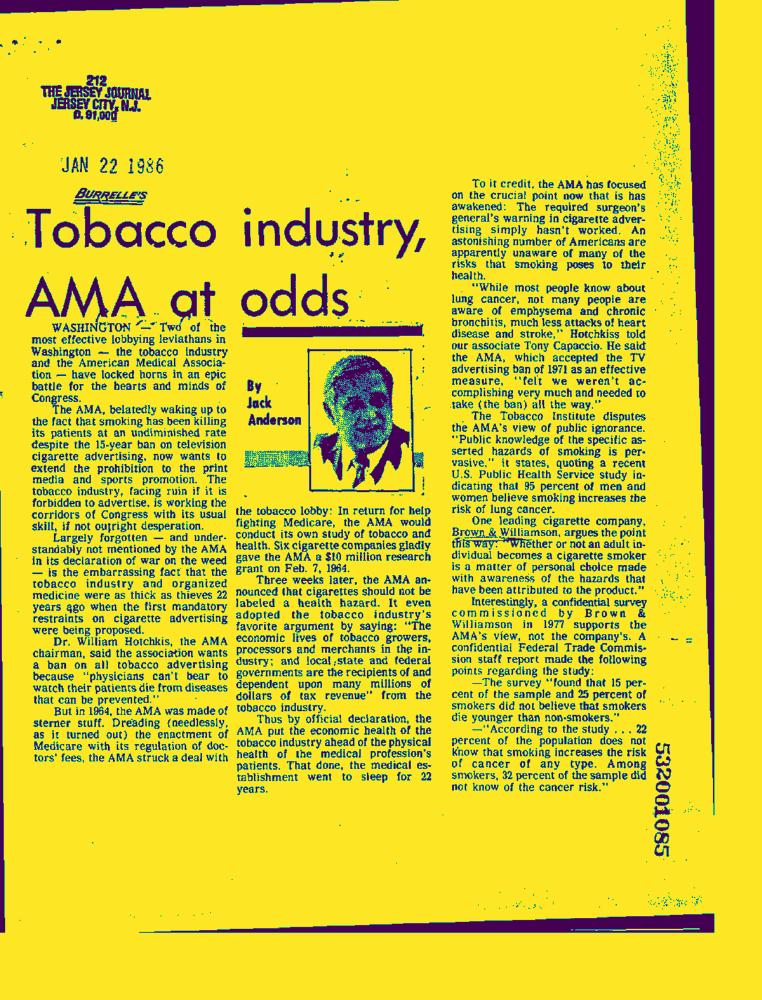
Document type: News-Article